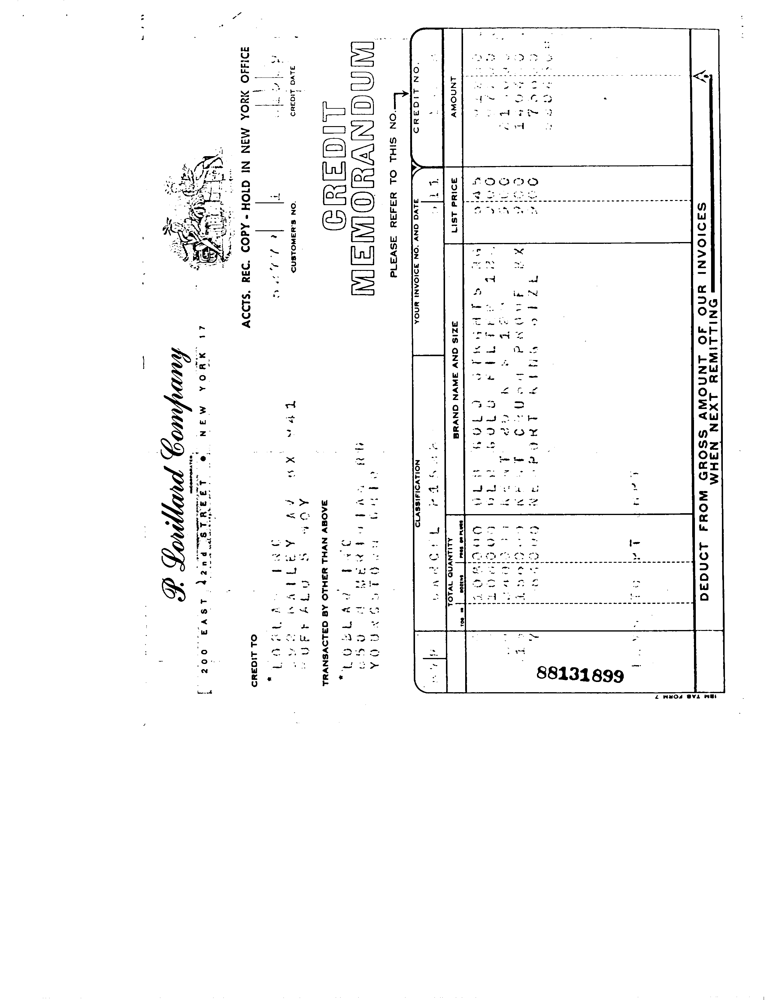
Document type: Invoice